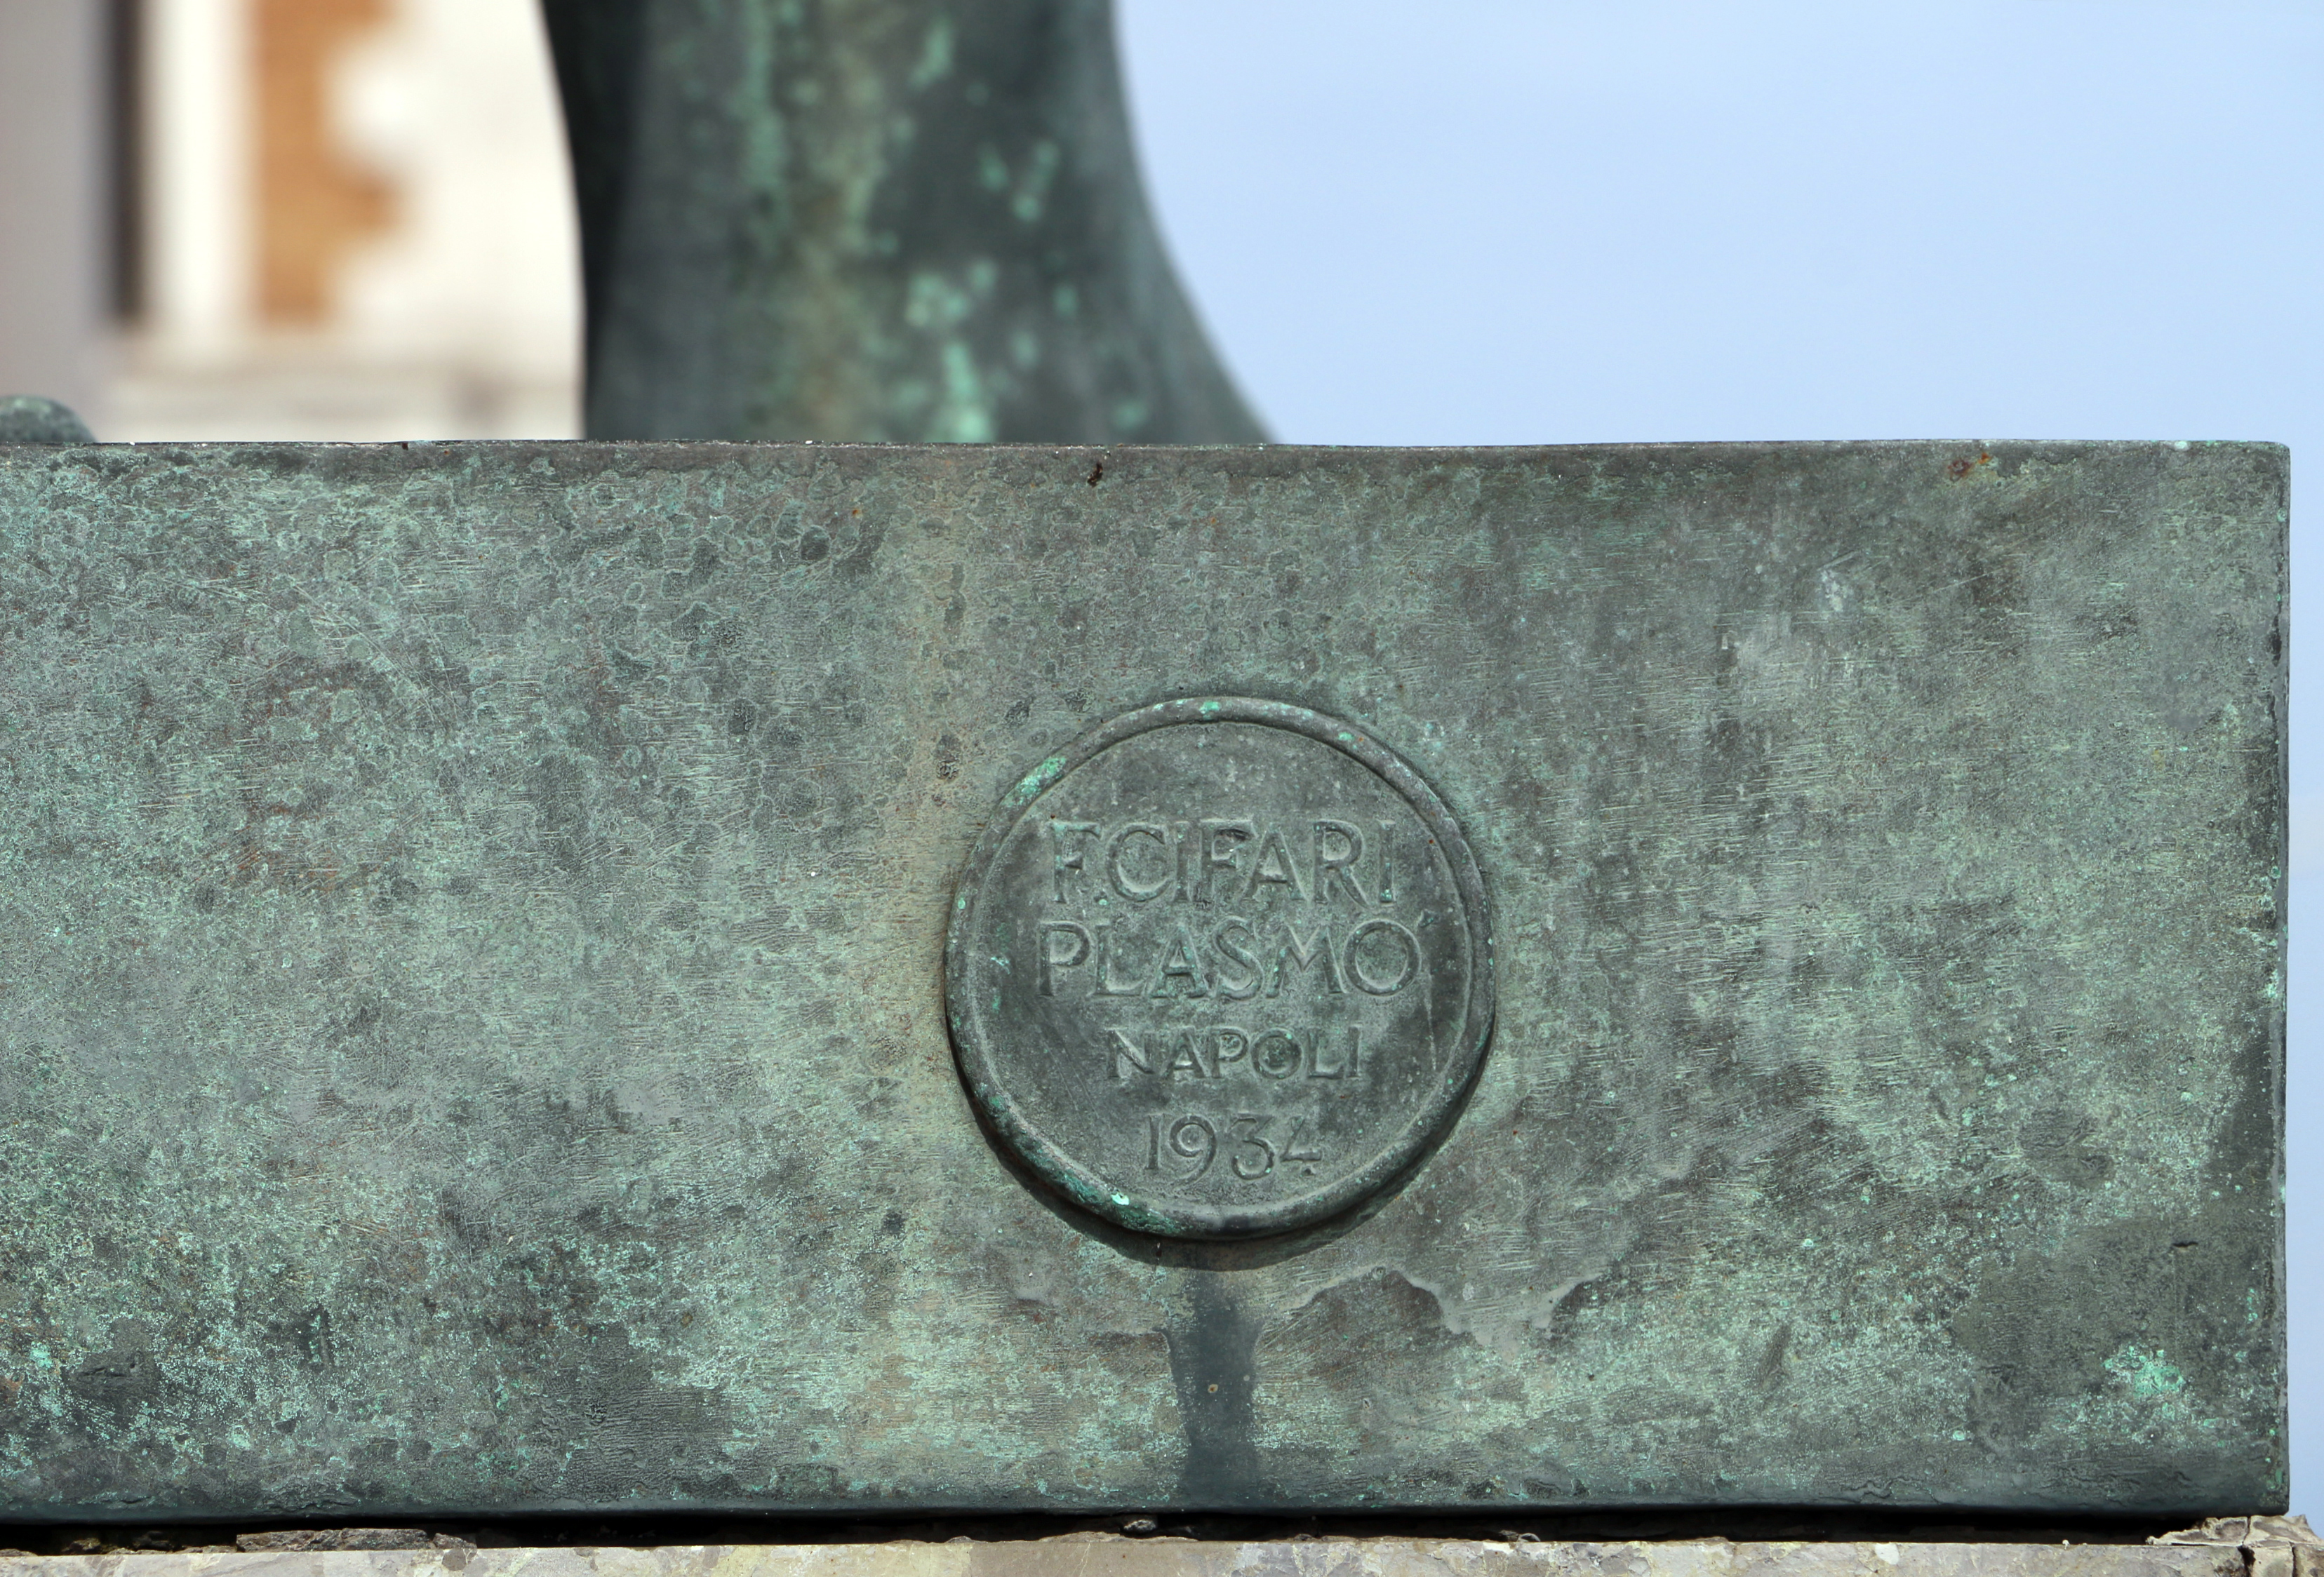
Signature of: filippo cifariello